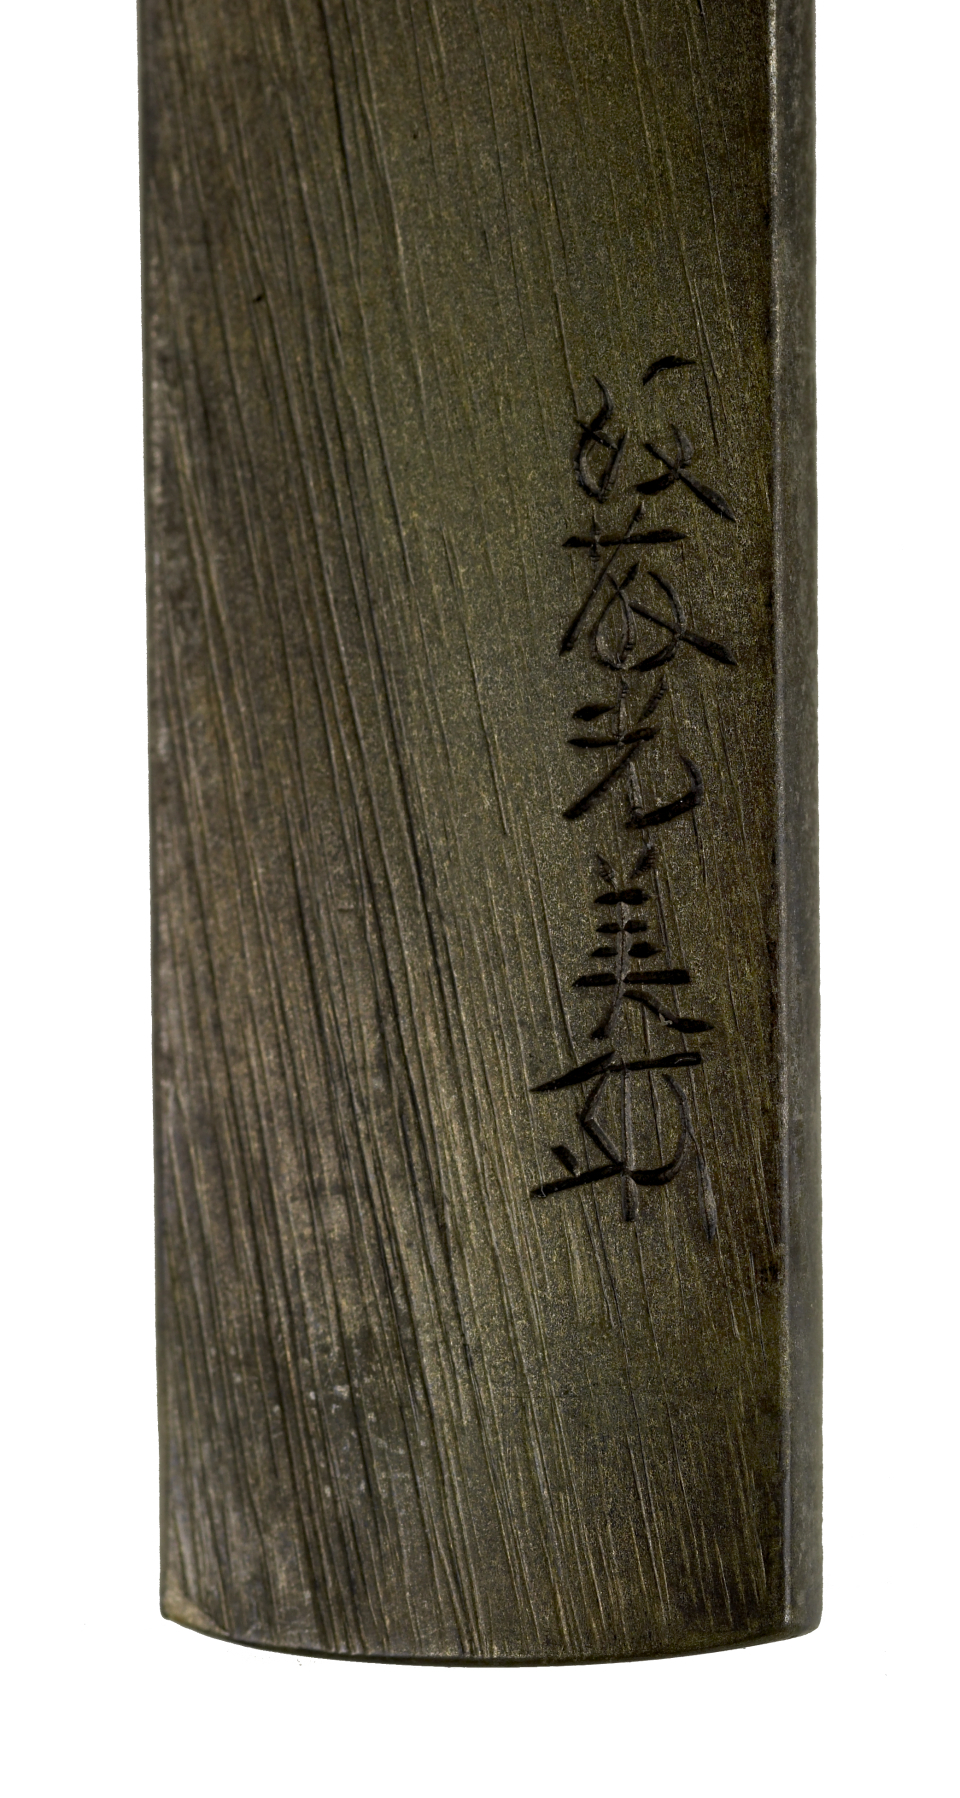
Signature of: gotō shinjō